Please extract the written amount, numerical amount, recipient's name, date on the cheque, and the bank's name from the image.
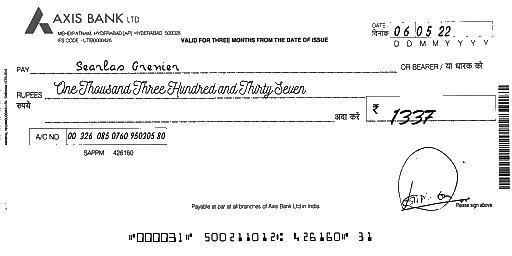
amt_in_words: One Thousand Three Hundred and Thirty Seven
amt_in_figures: 1337
payee_name: Searlas Grenier
bank_name: AXIS BANK
cheque_date: 06/05/22